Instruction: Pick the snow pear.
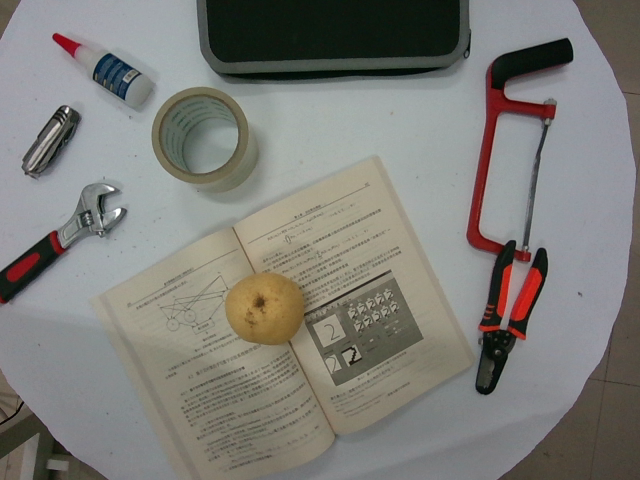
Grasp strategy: vertical